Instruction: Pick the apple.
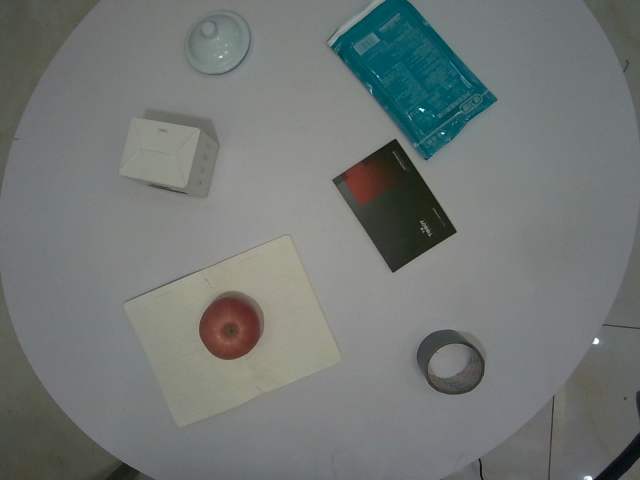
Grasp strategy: vertical